Identify and extract the amount in words, amount in numbers, payee name, cheque date, and bank name from the image.
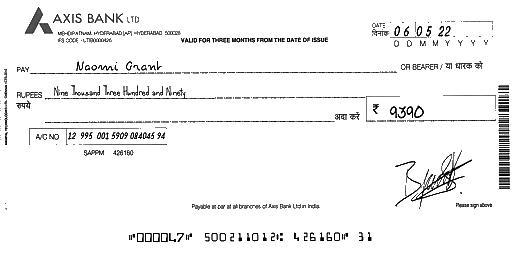
amt_in_words: Nine Thousand Three Hundred and Ninety
amt_in_figures: 9390
payee_name: Naomi Grant
bank_name: AXIS BANK
cheque_date: 06/05/22